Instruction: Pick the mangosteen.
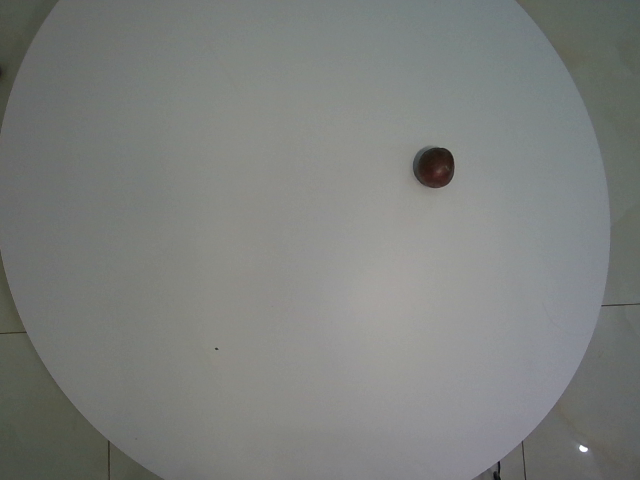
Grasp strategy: vertical